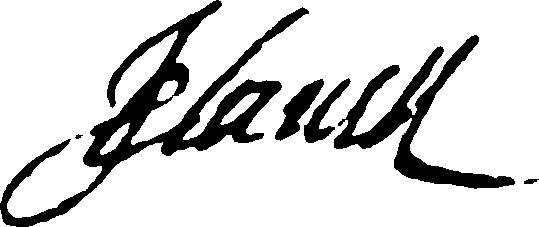
Signature of: john clavell